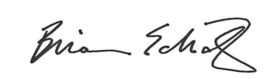
Signature of: brian schatz